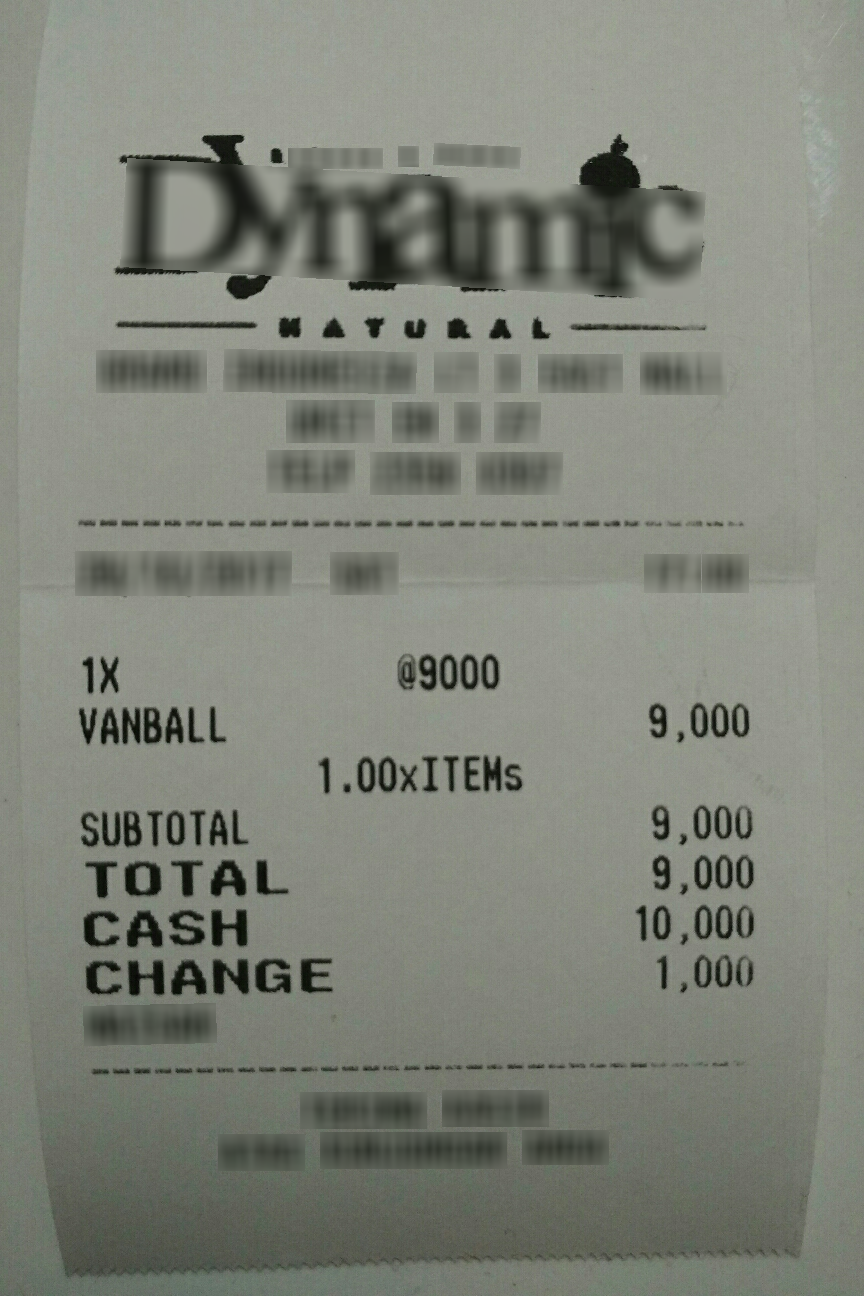
Number of items: 4
Subtotal: 9,000
Total: 9,000
OCR text regions:
text: 1X
text: @9000
text: VANBALL
text: 9,000
text: SUBTOTAL
text: 9,000
text: TOTAL
text: 9,000
text: CASH
text: 10,000
text: CHANGE
text: 1,000
text: 1.00xITEMs